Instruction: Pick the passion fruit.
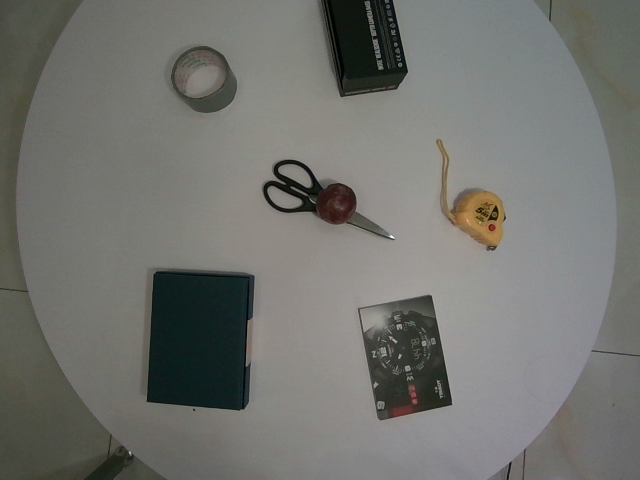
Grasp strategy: vertical